Question: What is the appraised value of the property as recorded in the document?
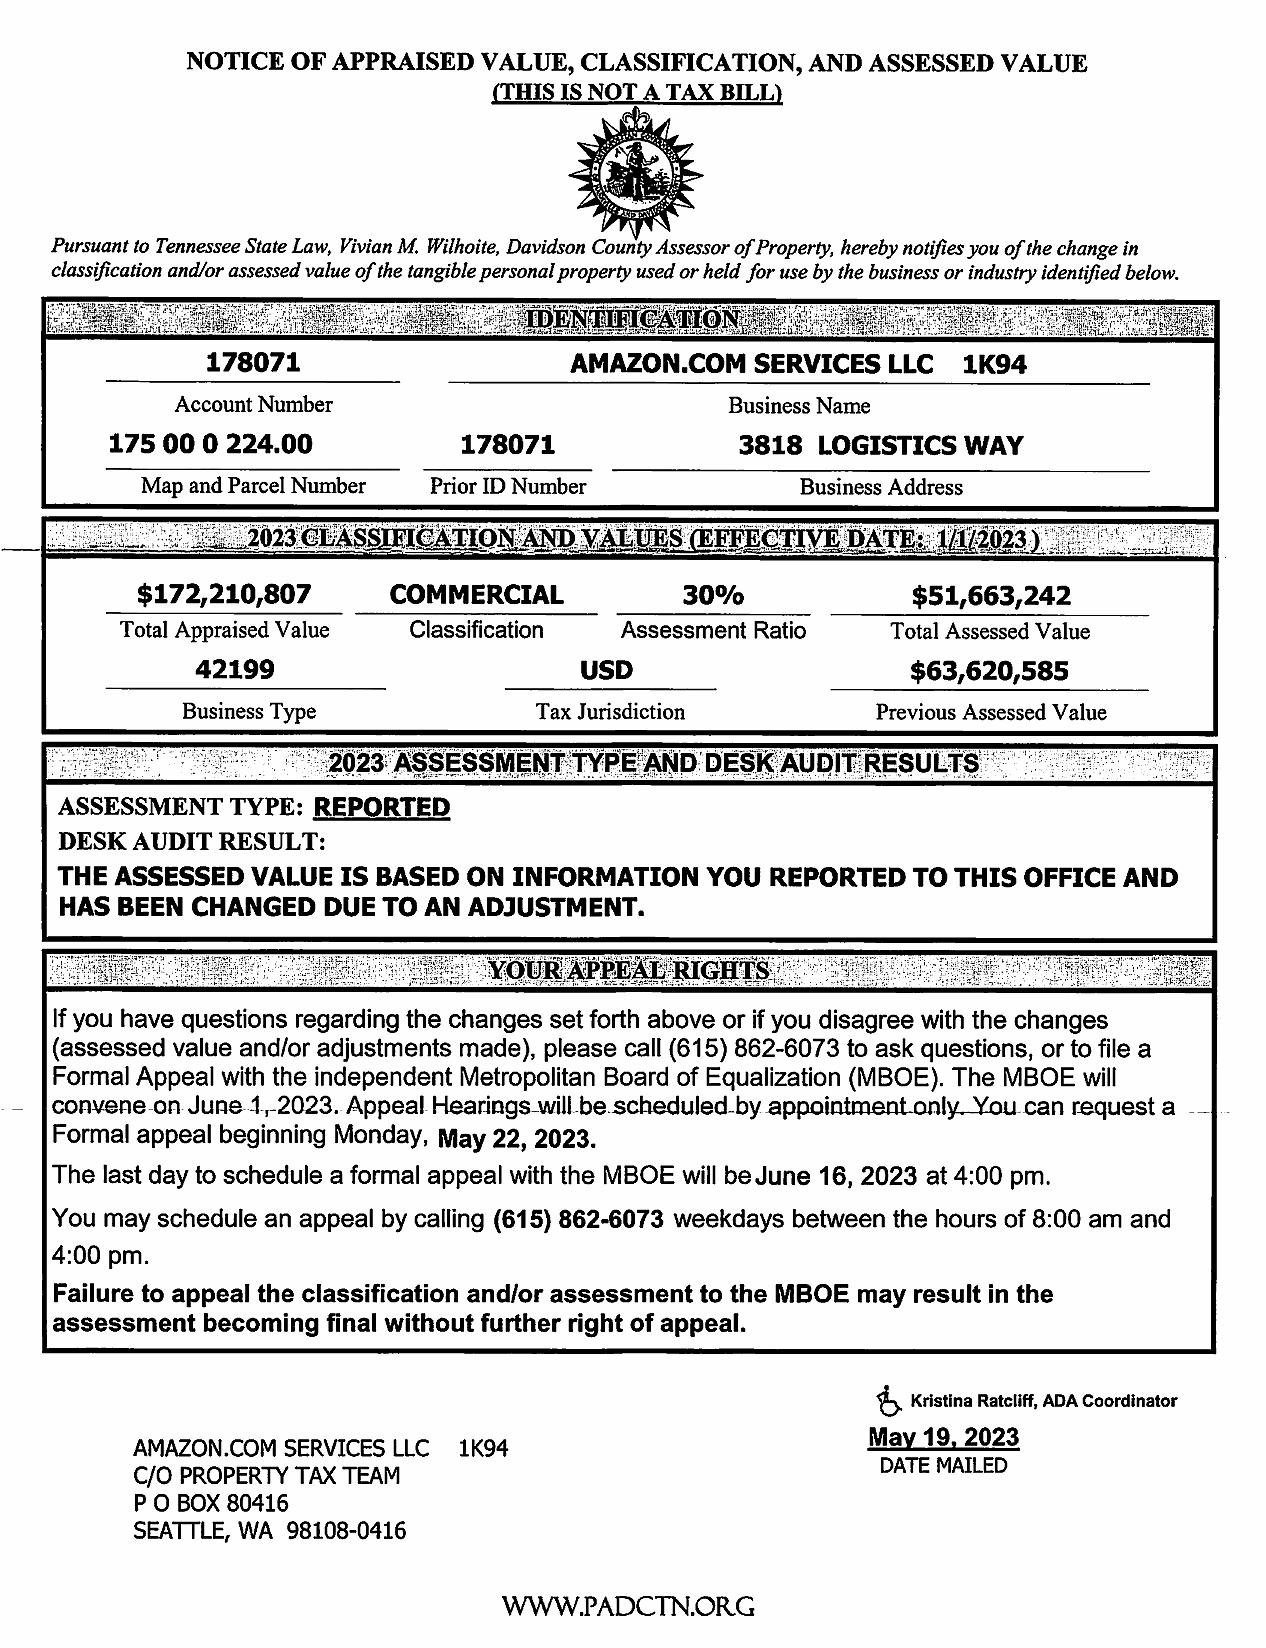
Answer: "$172,210,807 "